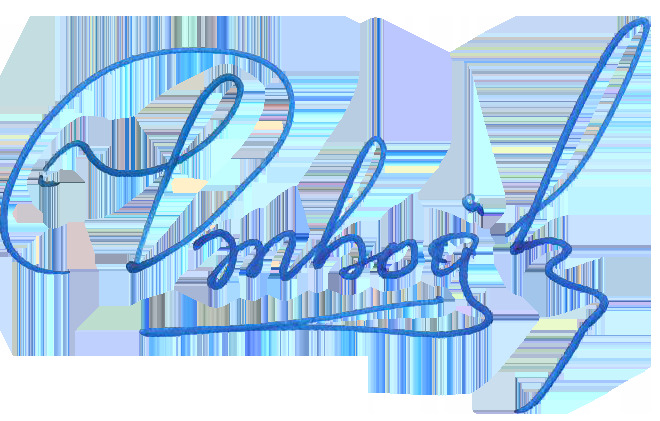
Signature of: zaur qariboğlu